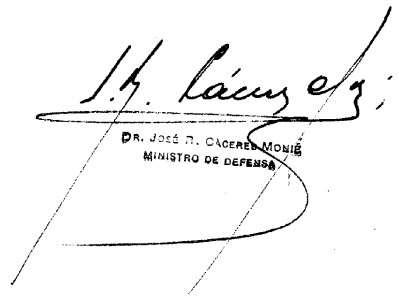
Signature of: jorge cáceres